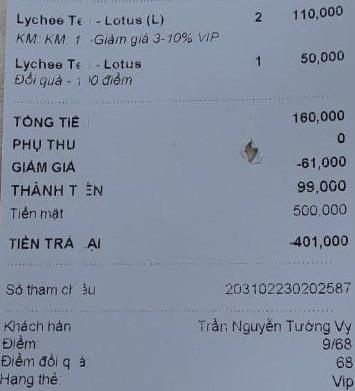
<table>
  <tr>
    <th>Tên mặt hàng</th>
    <th>Số lượng</th>
    <th>Thành tiền</th>
  </tr>
  <tr>
    <td>Lychee Tea - Lotus (L)<br>KM: KM: 1 - Giảm giá 3-10% VIP</td>
    <td>2</td>
    <td>110,000</td>
  </tr>
  <tr>
    <td>Lychee Tea - Lotus<br>Đổi quà - 100 điểm</td>
    <td>1</td>
    <td>50,000</td>
  </tr>
</table>

TỔNG TIỀN 160,000
PHỤ THU 0
GIẢM GIÁ -61,000
THÀNH TIỀN 99,000
Tiền mặt 500,000
TIỀN TRẢ LẠI -401,000

Số tham chiếu 203102230202587

Khách hàng Trần Nguyễn Tường Vy
Điểm: 9/68
Điểm đổi quà 68
Hạng thẻ: Vip